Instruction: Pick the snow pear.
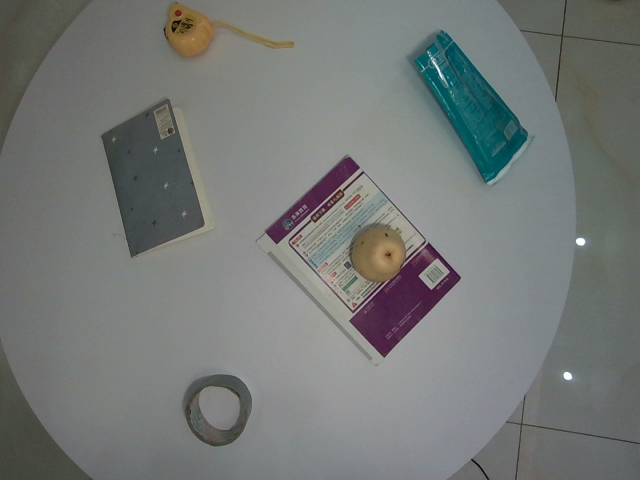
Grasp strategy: vertical